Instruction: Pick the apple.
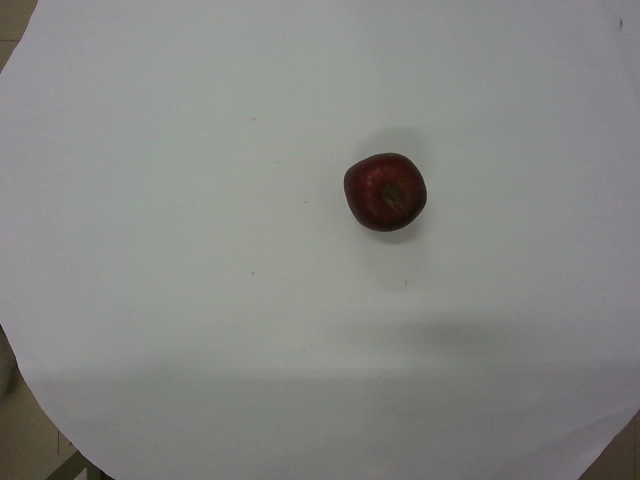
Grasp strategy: vertical